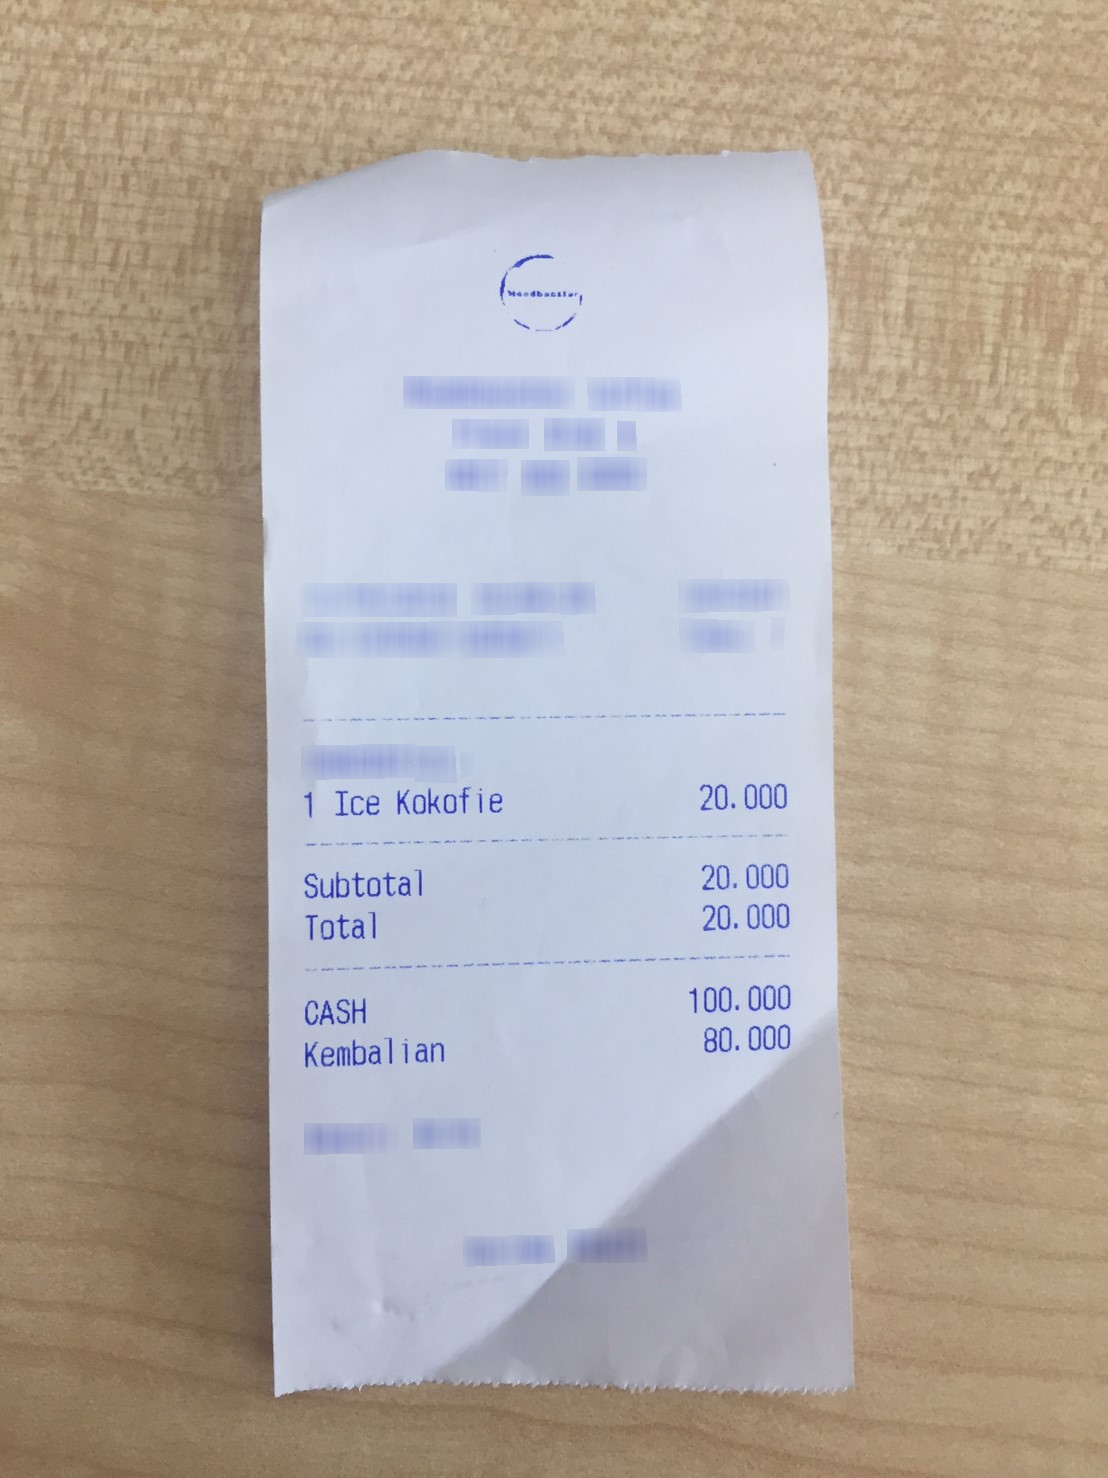
Extraction:
receipt: line_items: name: Ice Kokofie
price: 20.000
qty: 1
subtotal: 20.000
total: 20.000